Question: How is the property described in the document?
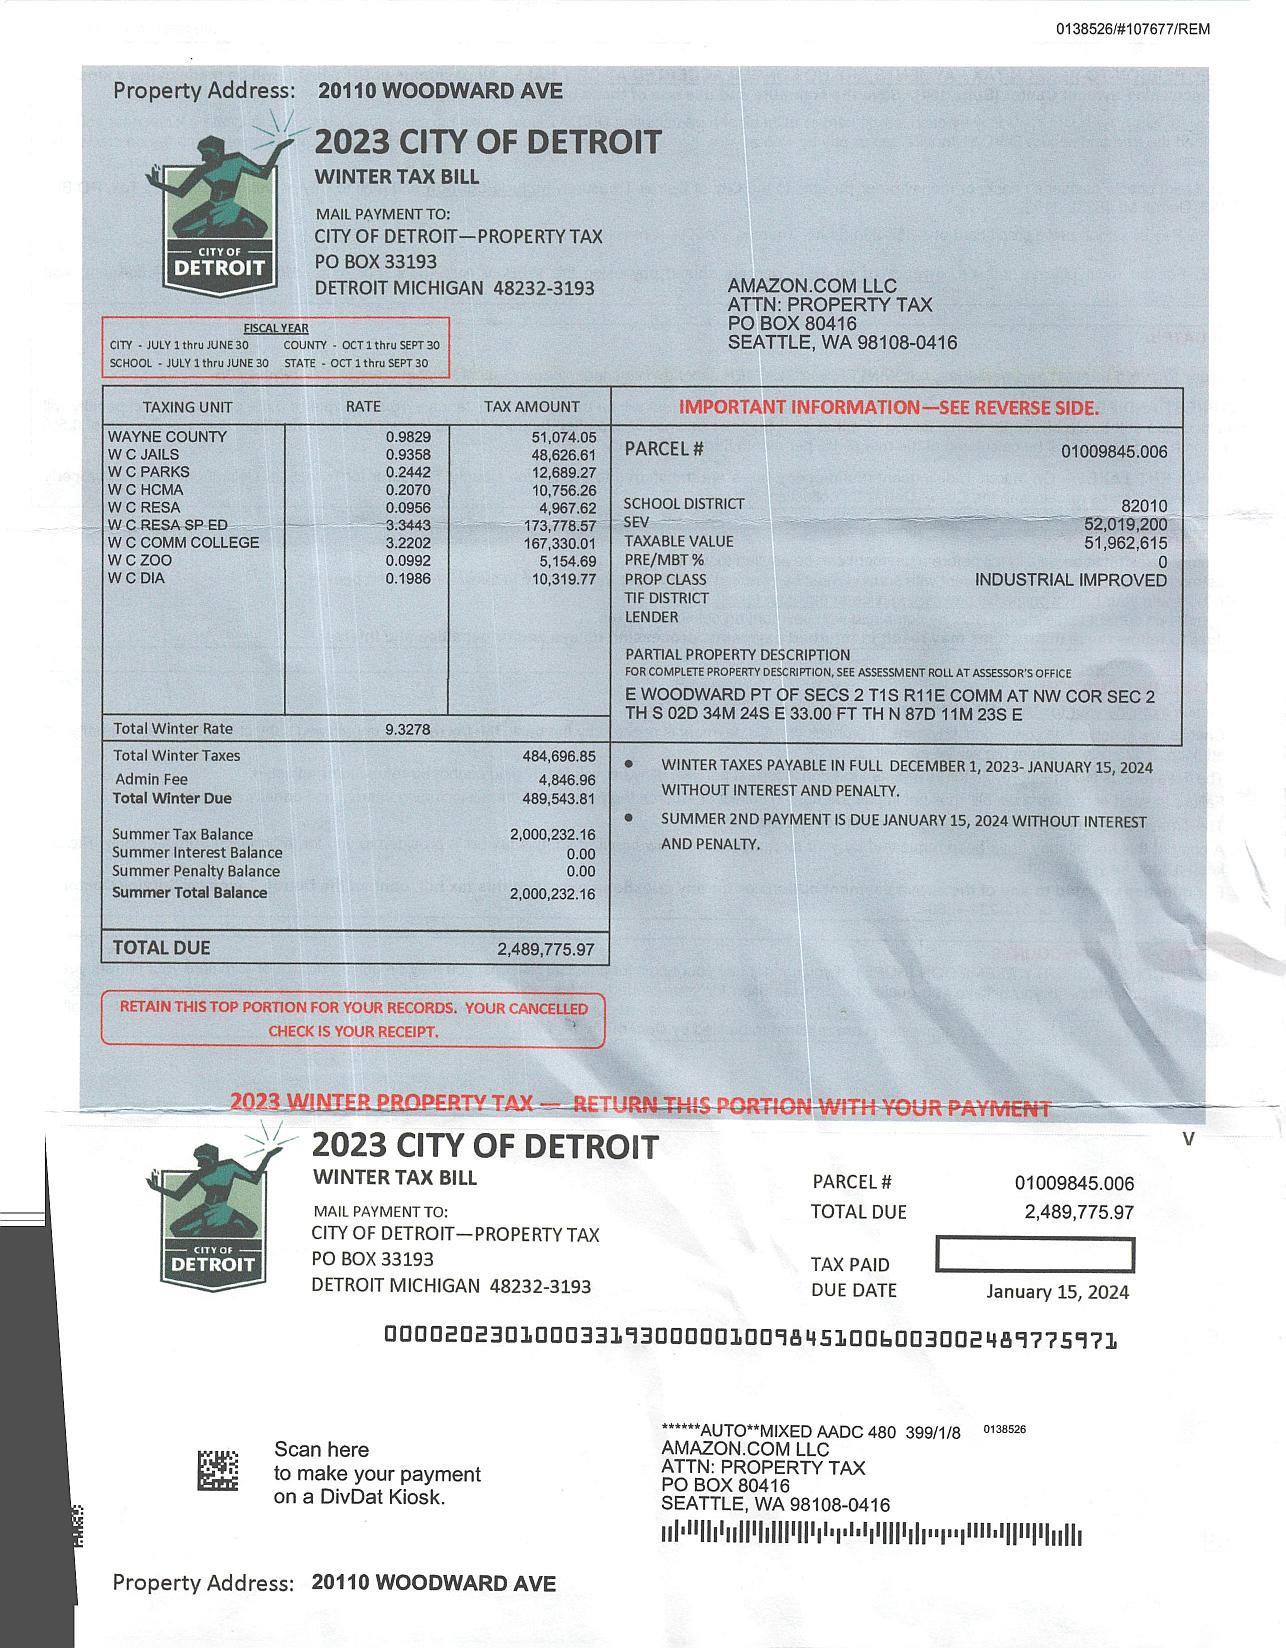
Answer: "E WOODWARD PT OF SECS 2 T1S R11E COMM AT NW COR SEC 2 TH S 02D 34M 24S E 33.00 FT TH N 87D 11M 23S E"